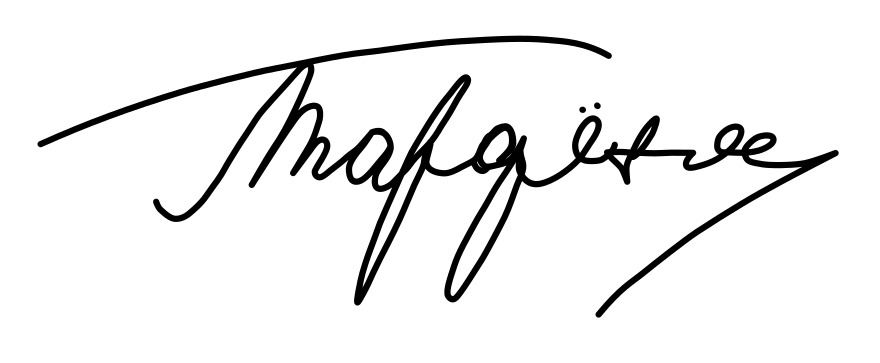
Signature of: leonid parfyonov